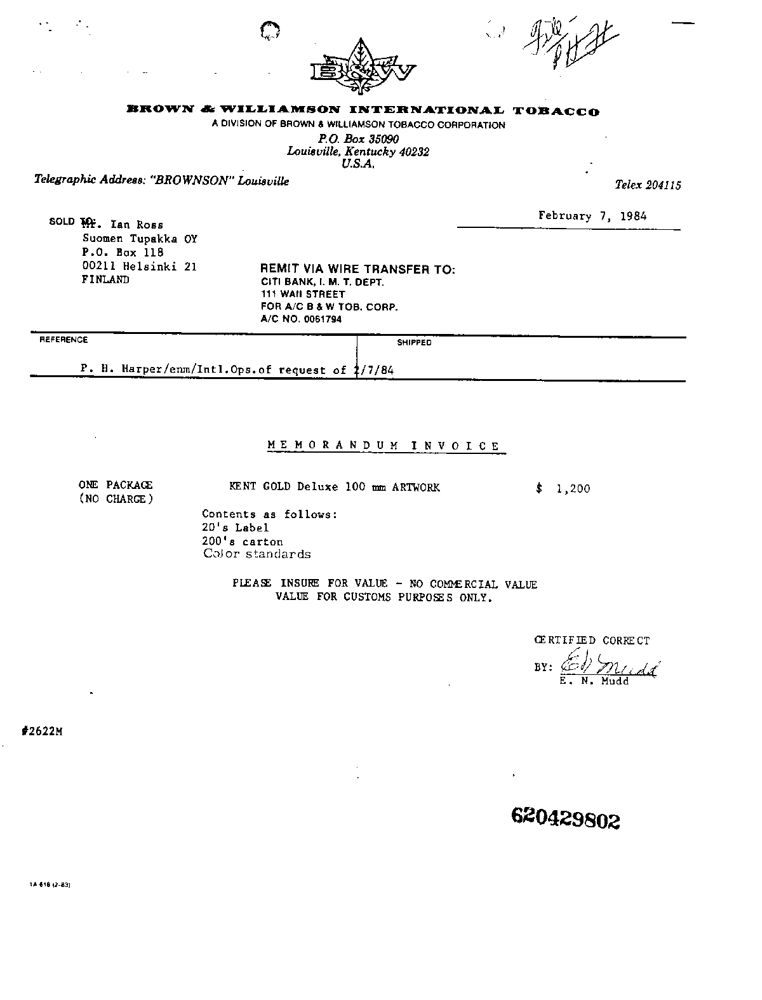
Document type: Invoice